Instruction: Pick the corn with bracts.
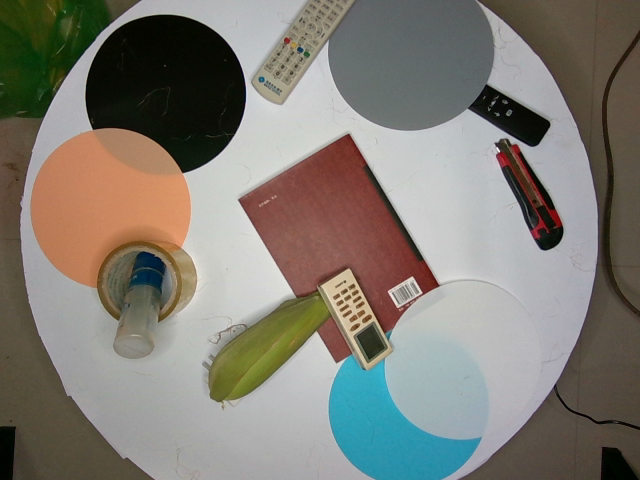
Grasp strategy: vertical